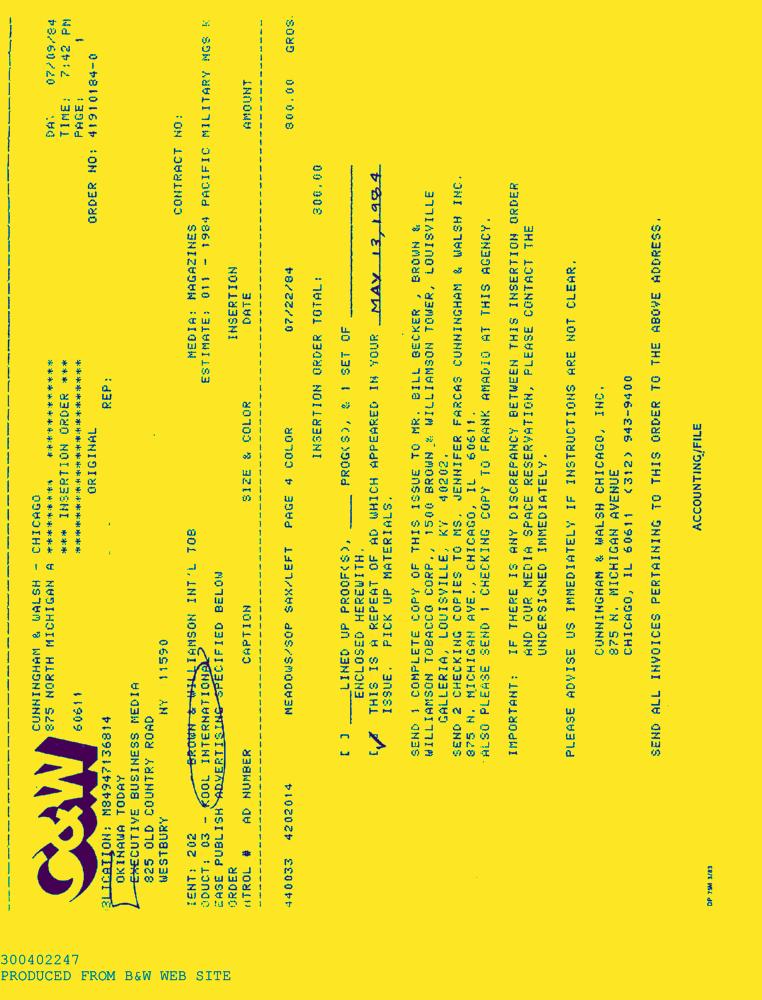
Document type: AD